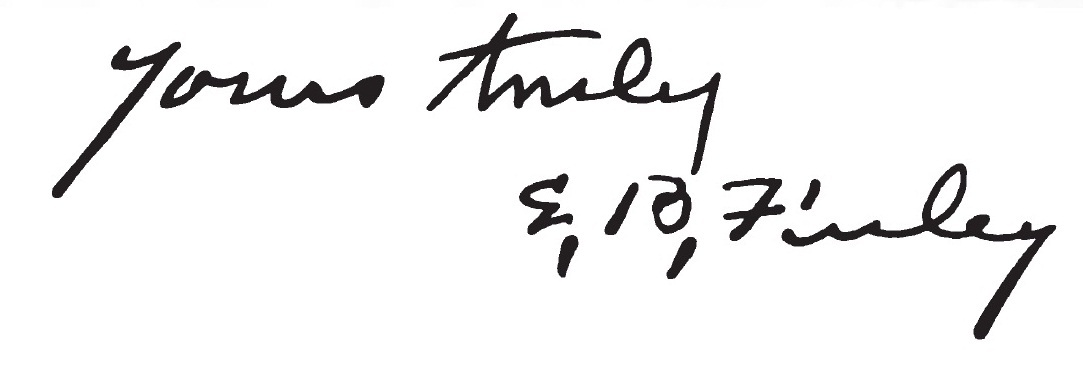
Signature of: ebenezer b finley